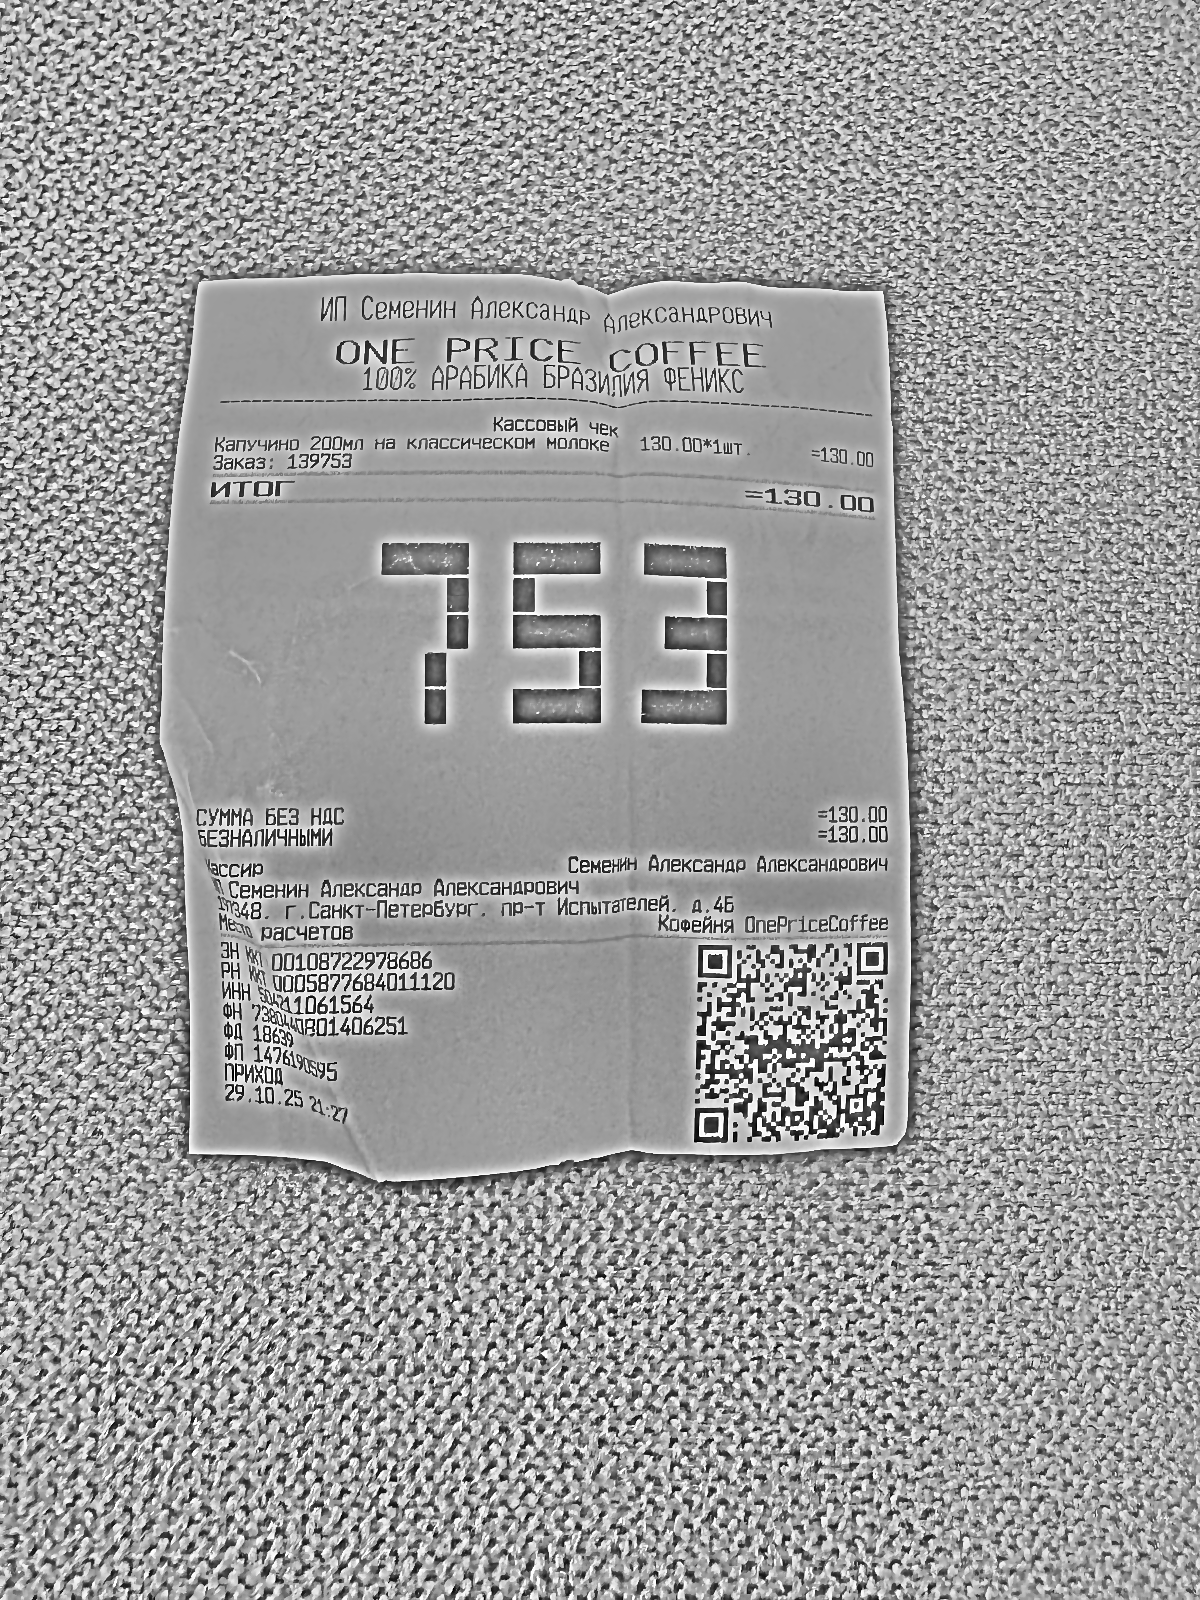
Продавец: ИП Семенин Александр Александрович
ИНН: 504211061564
Дата: 29.10.25
Товары: Капучино 200мл на классическом молоке
Количество: 1
Цена: 130.00
Сумма: 130.00
Итого: 130.00